Patient: Female, age 73
A 73-year-old woman with hypertension and dyslipidemia had persistent cough for 5 years and dyspnea on exertion for 3 years. Two years earlier, chest radiography conducted during a medical checkup revealed abnormal shadows, and she visited a hospital. She was taking angiotensin II receptor blockers and statins, but no other medications such as herbal medicines or health supplements. She had no history of smoking and had been engaged in plaster grinding for 5 years. She lived in a 26-year-old wooden structure with molds in the bathroom. Her respiratory status was not imminent: respiratory rate, 16 breaths/min; and oxygen saturation, 95% in room air. Chest auscultation revealed fine crackles on her back. Chest radiography revealed decreased permeability with a bilateral predominance in the lower lung fields. Chest computed tomography (CT) revealed ground-glass opacity (GGO), traction bronchiectasis, interlobular wall thickening, and bilaterally diffused reticular shadows predominantly in the lower lobes, without centrilobular nodules (Fig. 1). The CT findings in this case were categorized as an alternative diagnosis in the clinical practice guideline for idiopathic pulmonary fibrosis and were compatible with the fibrotic HP pattern in the clinical practice guideline for hypersensitivity pneumonitis.
The laboratory findings were as follows: white blood cell count, 8750/muL; hemoglobin, 13.9 g/dL; platelet count, 23.9 x 104/muL; lactate dehydrogenase, 330 U/L; C-reactive protein, 0.07 mg/dL; and Krebs von den Lungen 6 (KL-6) level, 8758 U/mL. The test for anti-Trichosporon asahii antibodies gave positive results. The respiratory function tests results were as follows: forced vital capacity (FVC), 2.1L; %FVC, 89.7%; and, % diffusion capacity for carbon monoxide (DLco), 68.4%. The patient underwent bronchoalveolar lavage (BAL) and transbronchial lung biopsy (TBLB). The color of the BAL fluid (BALF) was normal and the cellular pattern comprised 54.4% lymphocytes, 40.3% macrophages, and 5% neutrophils. The CD4/8 ratio was 6.9. TBLB revealed lymphocytic infiltration, mild thickening due to fibrosis, and hyperplasia of type II pneumocytes in the alveolar wall (Fig. 2). No obvious granulomatous lesions or airway-centered fibrosis was observed.
The moderate-confidence diagnosis of HP was based on CT findings, BALF findings, positive results for anti-Trichosporon asahii antibodies, and histopathology in the clinical practice guideline of hypersensitivity pneumonitis. The patient was asked to clean her home; however, 9 months later, a respiratory function test showed a decreased FVC at 1.87 L and her chest CT showed worsening GGO despite a slight decline in the level to 7594 U/mL. The patient was diagnosed with HP exacerbation and treatment was started with oral prednisolone (PSL) at 0.5mg/kg/day (25mg/day). Two months later, when FVC improved to 2.18 L and KL-6 dropped to 5317 U/mL, FVC did not change considerably, but the KL-6 level increased again to 9141 U/mL. Considering it to be an exacerbation of HP that could be controlled by PSL, cyclosporine was additionally administered, and the PSL dosage was gradually decreased. Three months later, dyspnea on exertion worsened, the chest CT showed GGO spreading throughout the lung field with marked thickening of the interlobular septum, resulting in a so-called crazy-paving appearance (Fig. 3), and the KL-6 level increased to 26,974 U/mL (Fig. 4).
BAL was performed again, cloudy white BALF was collected, and the cellular pattern comprised 8.0% lymphocytes, 50.0% macrophages, and 42.0% neutrophils. The CD4/8 ratio was 0.5. TBLB showed an alveolar space was filled with acidophilic, unstructured material on hematoxylin and eosin staining (Fig. 5A), which tested positive for granules on Periodic acid-Schiff stain (Fig. 5B) and also on Surfactant apoprotein A staining (Fig. 5C).
AS the test for anti-granulocyte-macrophage colony-stimulating factor (GM-CSF) antibodies returned positive results at 35.5 U/mL (cut-off value, 1.0 mug/mL), autoimmune PAP was diagnosed. The patient was transferred to our hospital for whole-lung lavage. However, as we had no experience with this technique and it was difficult for her to visit a distant hospital during the COVID-19 pandemic, she underwent segmental BAL under high-flow nasal cannula oxygen therapy repeatedly. Subsequently, her respiratory status and chest CT findings showed slight improvements. Subsequently, when the steroids and cyclosporine dosages were reduced and discontinued, the fibrotic changes were exacerbated. She was treated with nintedanib for progressive fibrosing interstitial lung disease, which was thought to be an exacerbation of fibrotic HP.
Keywords: anti-gm-csf antibody, autoimmune pulmonary alveolar proteinosis, fibrotic hypersensitivity pneumonia, segmental bronchoalveolar lavage
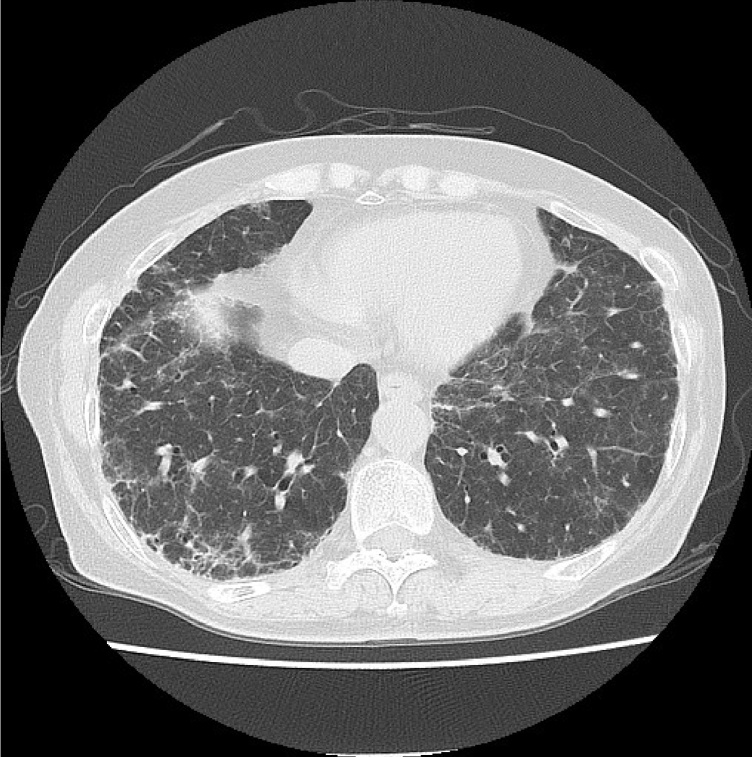
Image caption: Computed tomography showing ground-glass opacity spreading throughout the lung field, with marked thickening of the interlobular septum, resulting in a so-called crazy-paving appearance.